Question: How is the history relevant to the case?
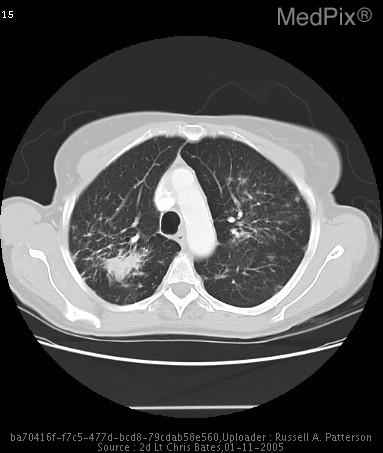
Answer: The patient's history of History (can include gestational age, or age in days, weeks, months):
70 y/o female for follow up CT scan to monitor for any pulmonary changes due to a recent 15lb weight loss, otherwise asymptomatic. is key in understanding the case.